Question: Can you provide the account number mentioned in the document?
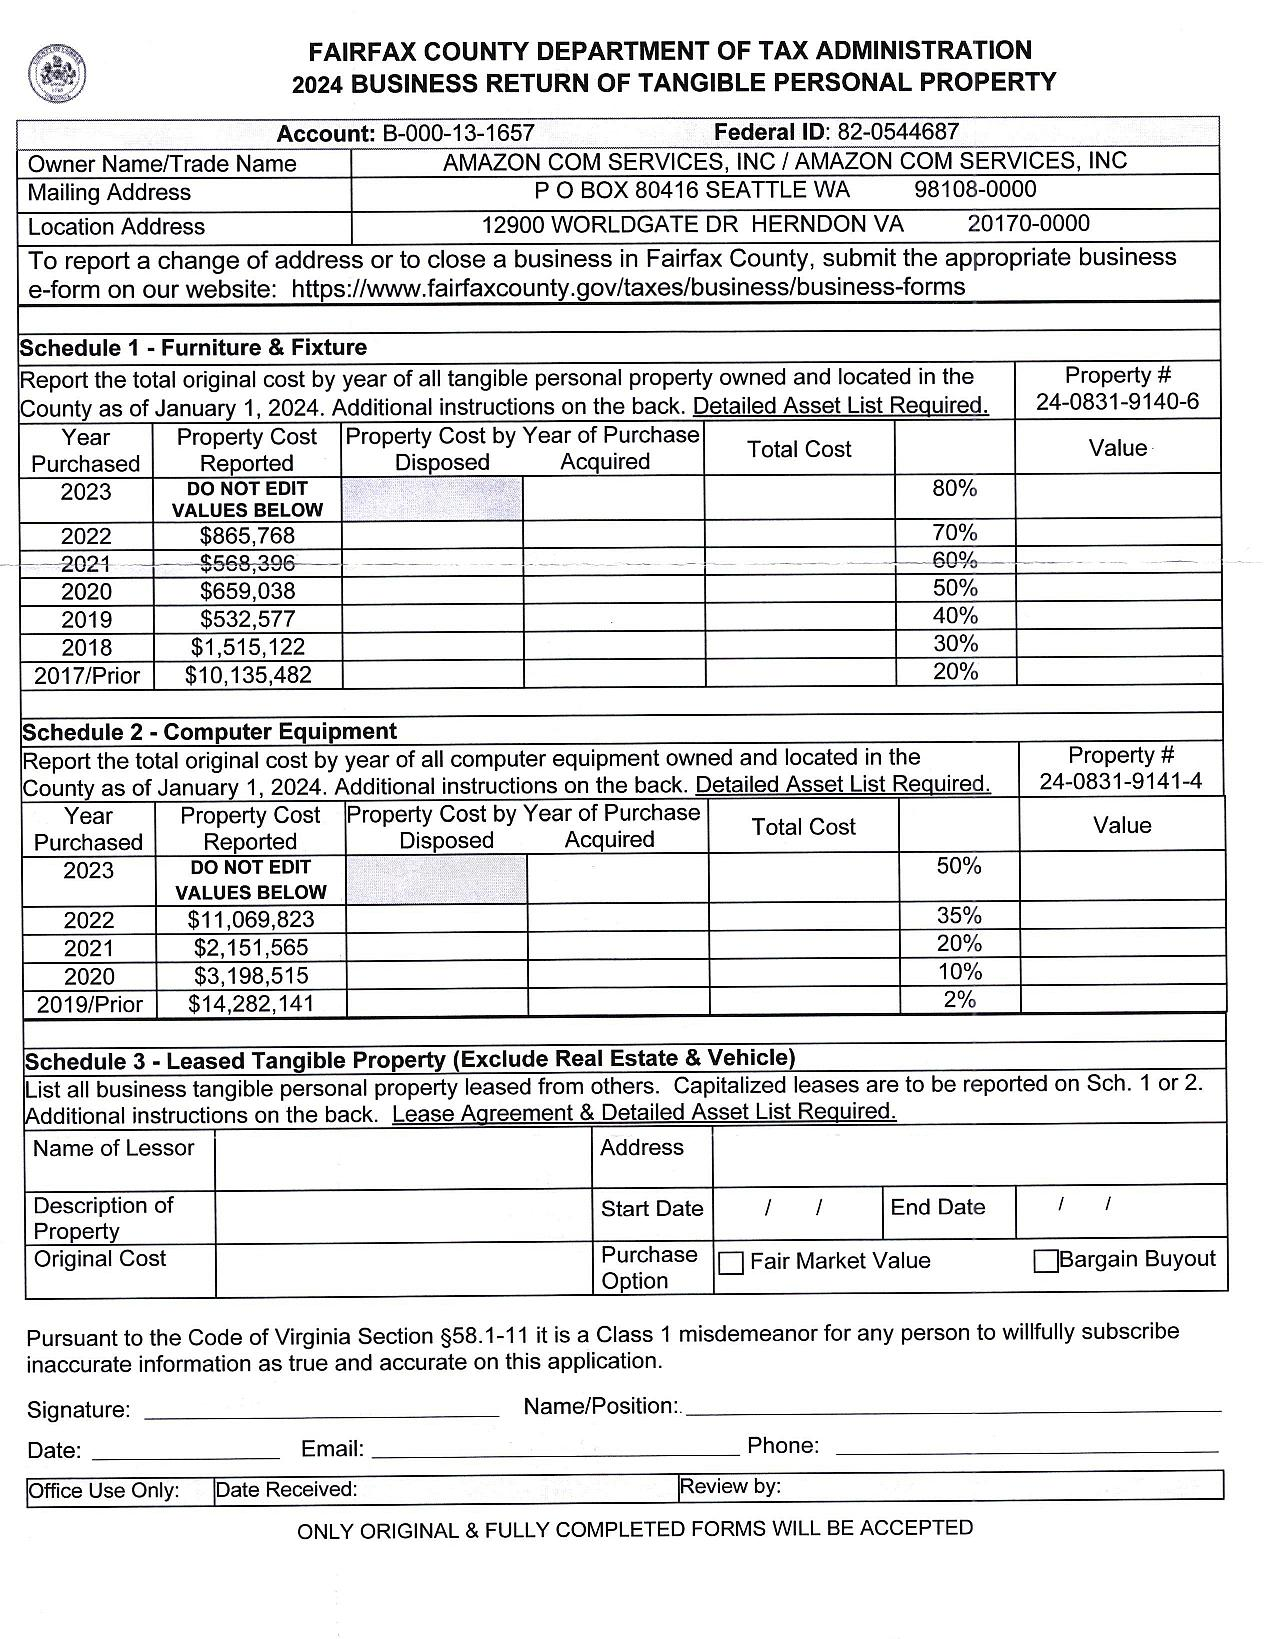
Answer: "B-000-13-1657"